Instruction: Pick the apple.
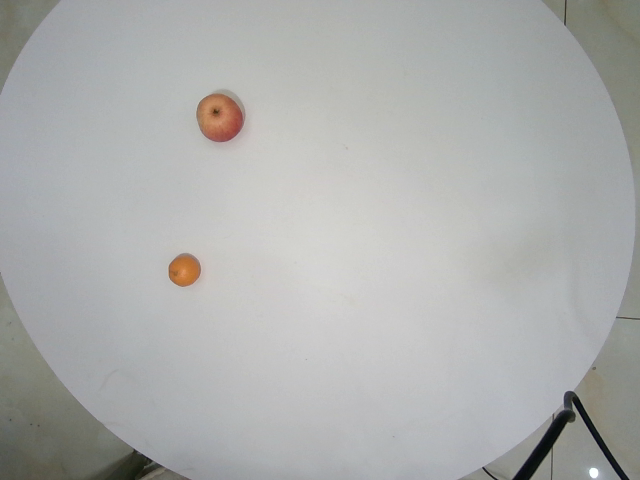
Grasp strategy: vertical